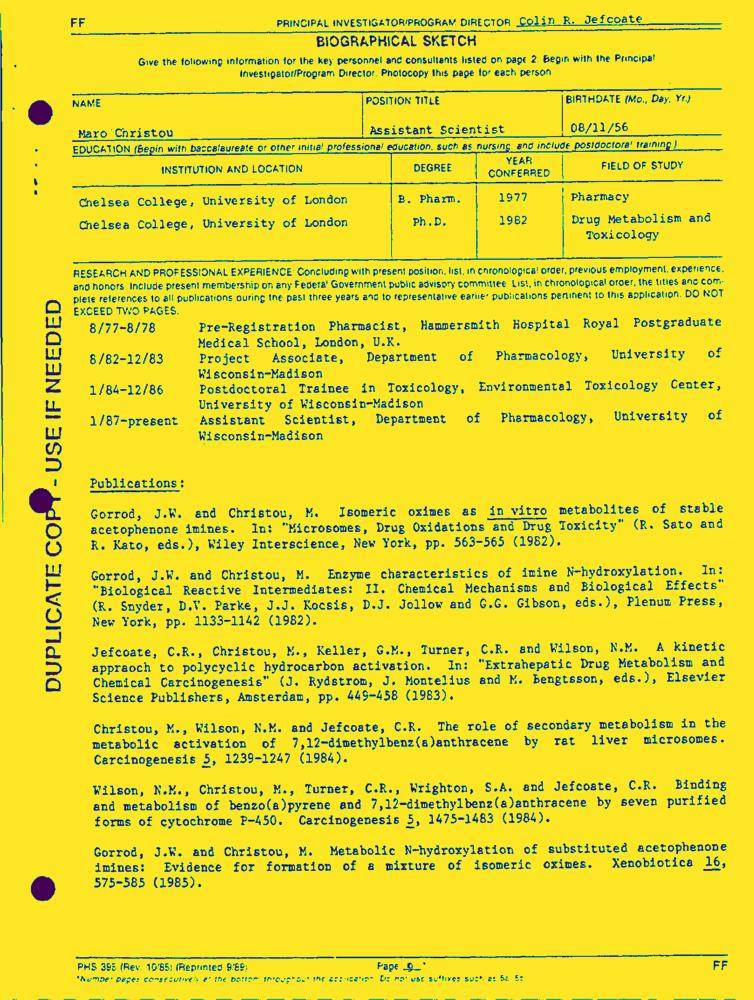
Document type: Resume-Doc